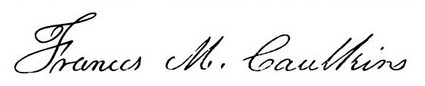
Signature of: frances manwaring caulkins